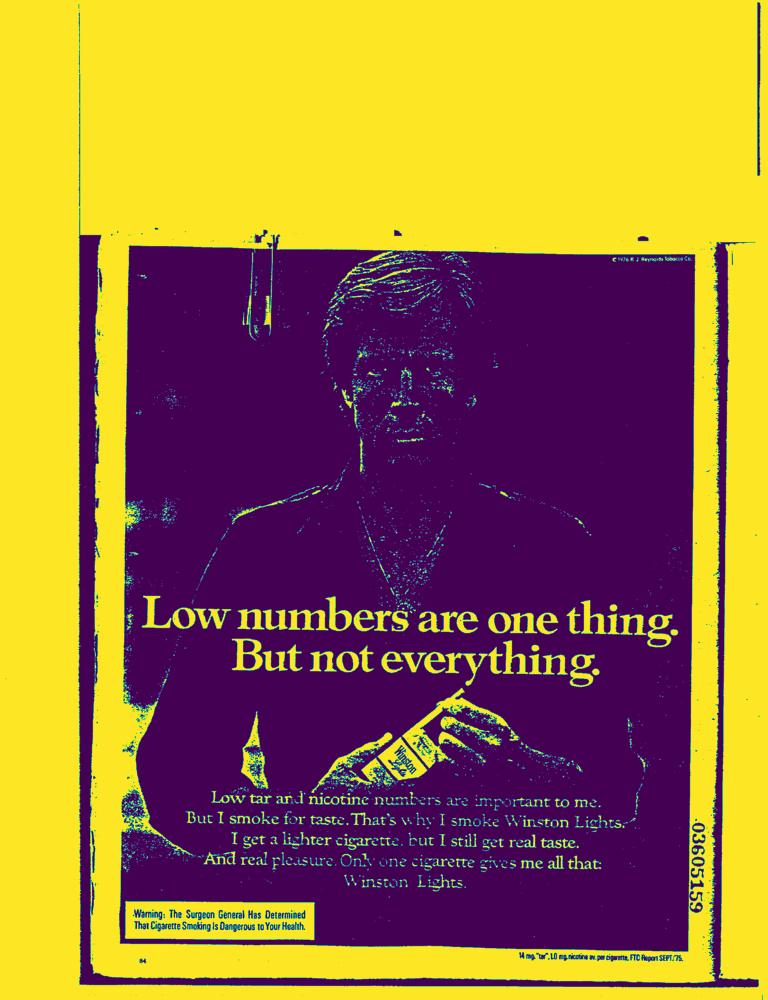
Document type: AD